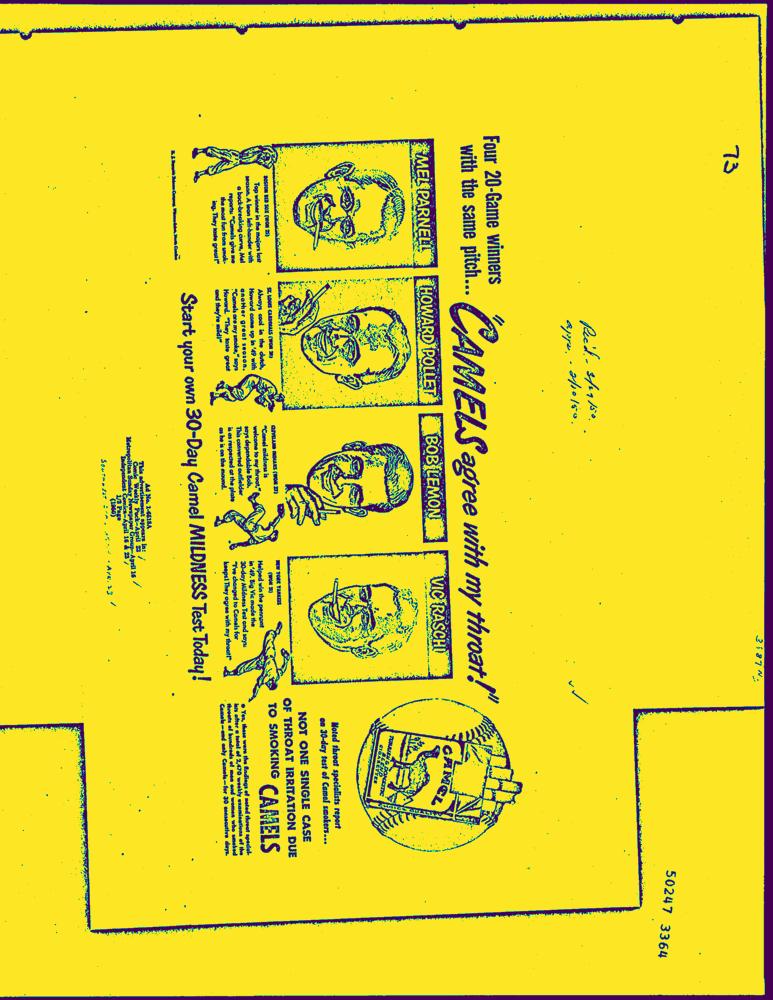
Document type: AD